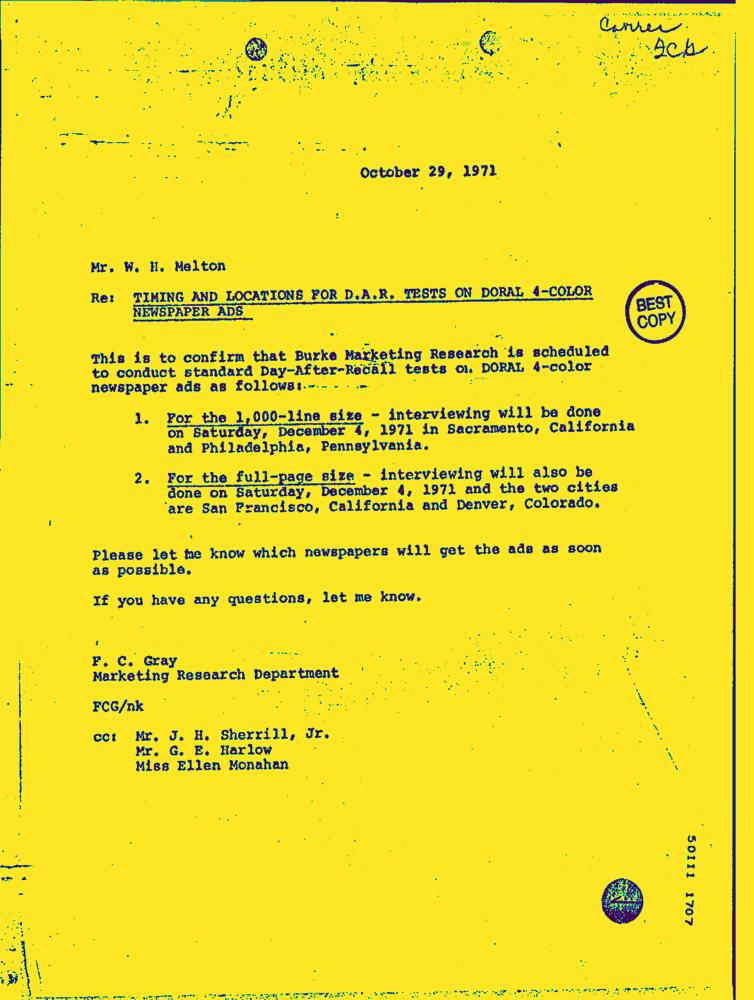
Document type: Letter-Doc